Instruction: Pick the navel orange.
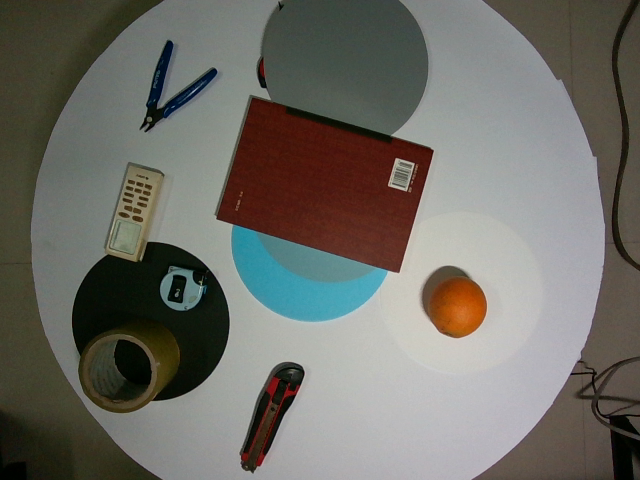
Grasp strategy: vertical